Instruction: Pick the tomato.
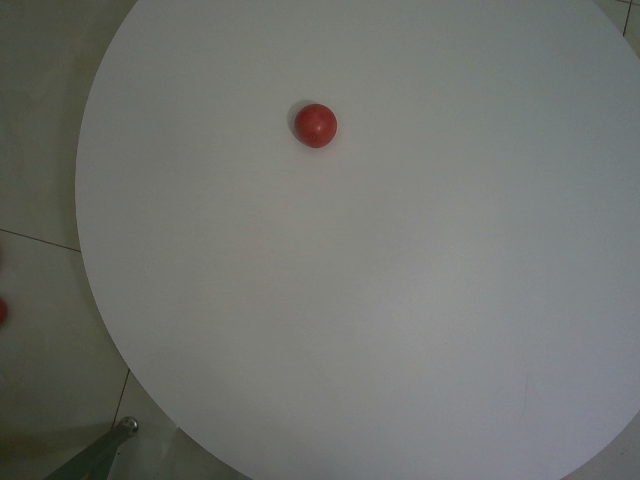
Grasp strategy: vertical